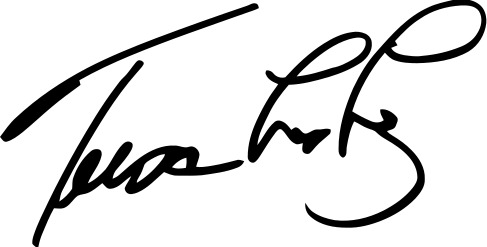
Signature of: teresa leger fernandez